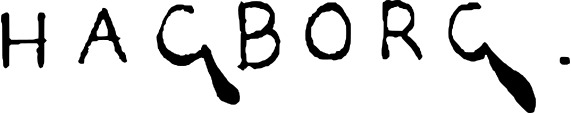
Signature of: august hagborg